Question: How is the history relevant to the case?
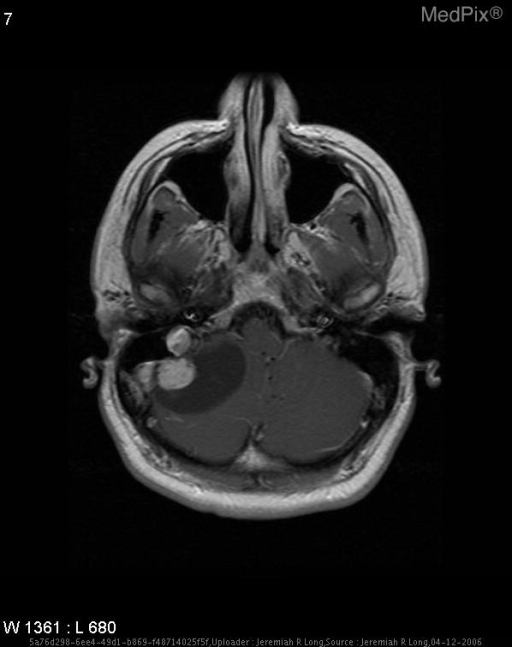
Answer: The patient's history of 26 year-old male with a history of a right posterior fossa mass. is key in understanding the case.